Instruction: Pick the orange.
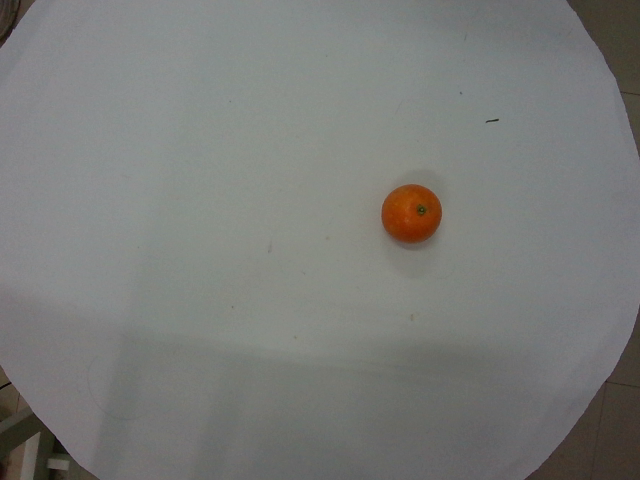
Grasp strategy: vertical